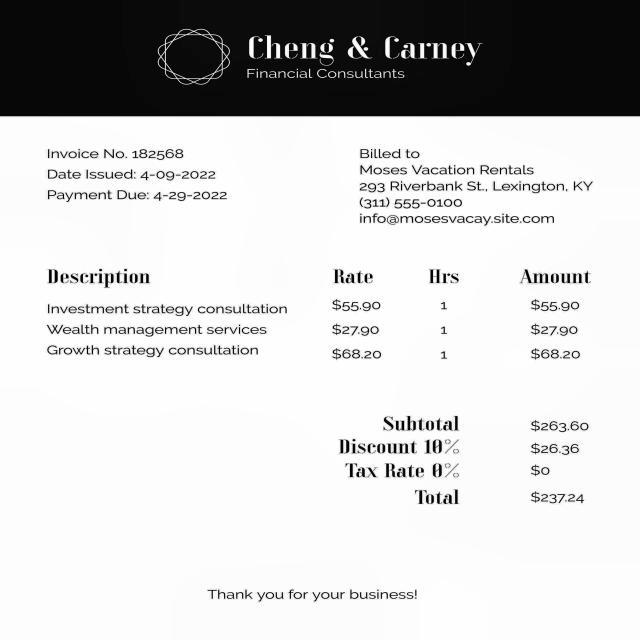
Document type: Invoice